Question: What might the diagnosis be?
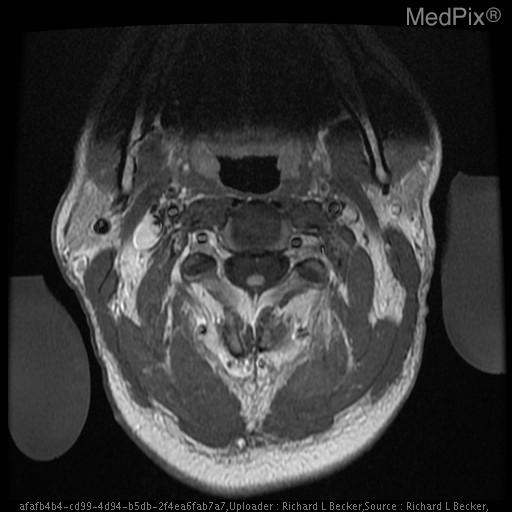
Answer: The possible diagnosis includes •  AVM
•  Cavernous malformation
•  Ependymoma
•  Astrocytoma
•  Hemangioblastoma
•  Metastatic vascular tumor (in particular RCC)
•  extramedullary/intradural tumor..